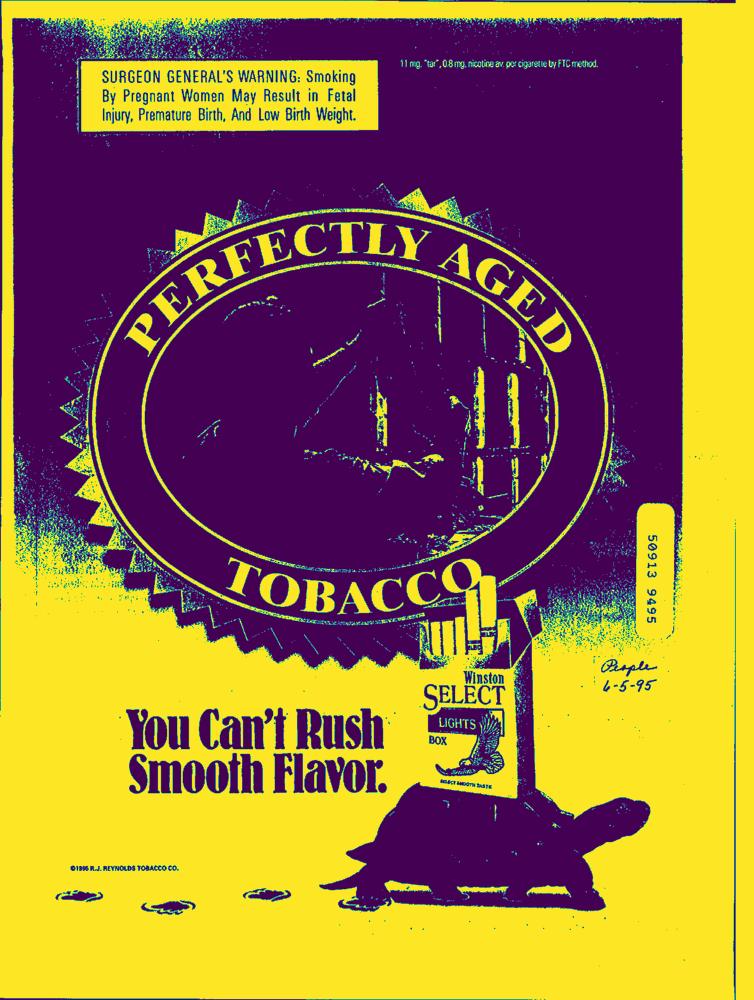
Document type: AD